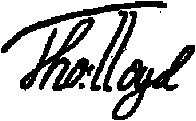
Signature of: thomas lloyd